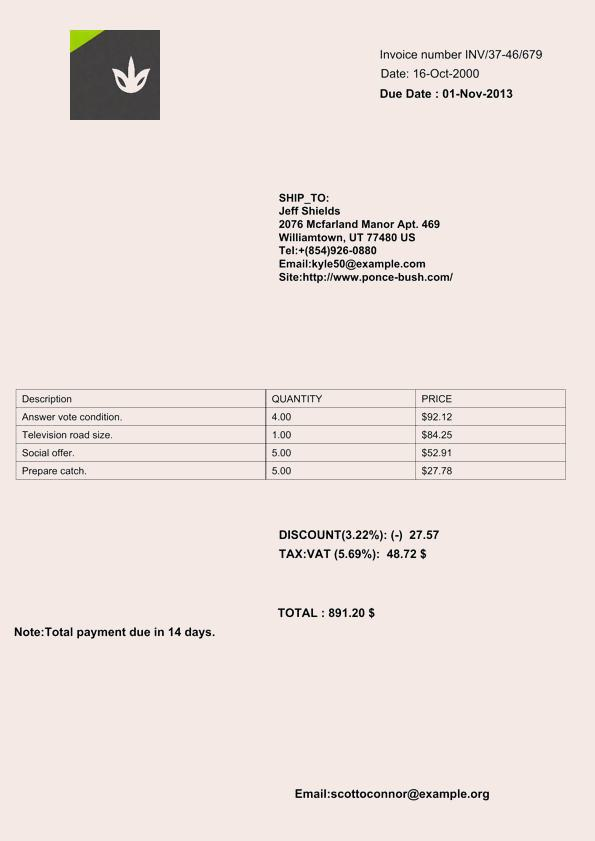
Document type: Invoice